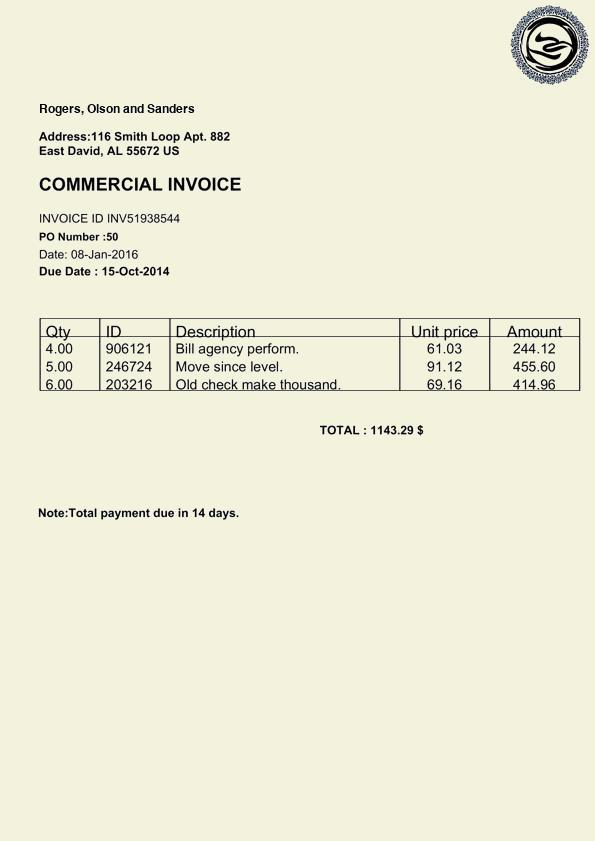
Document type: Invoice